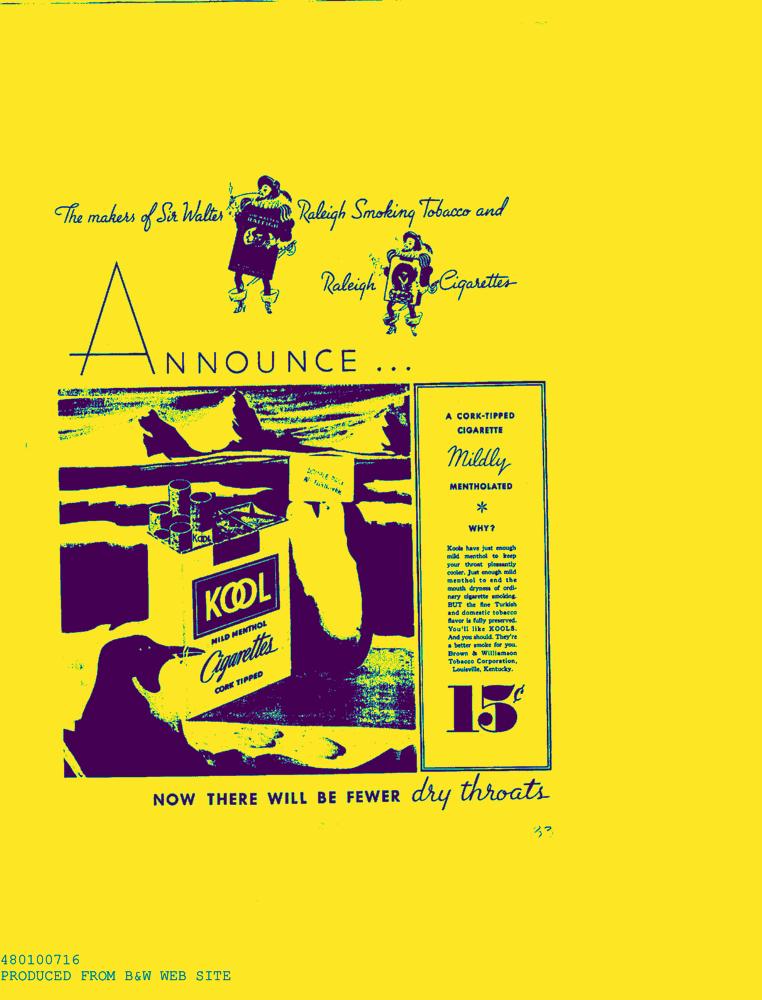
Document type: AD